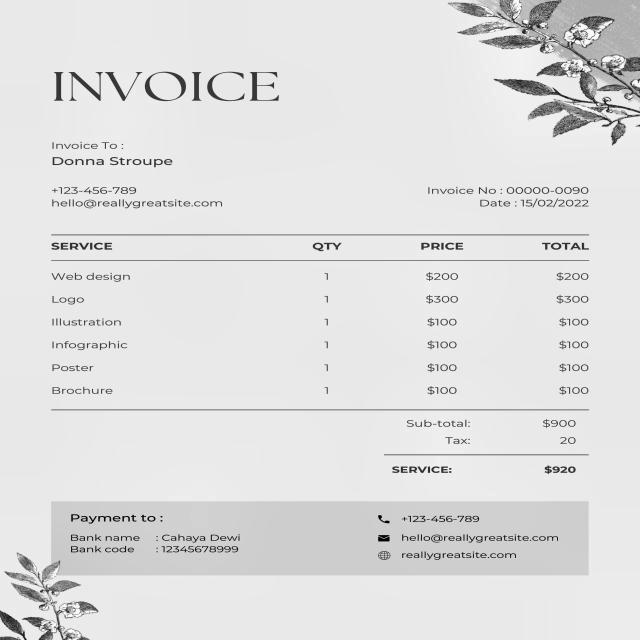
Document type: Invoice